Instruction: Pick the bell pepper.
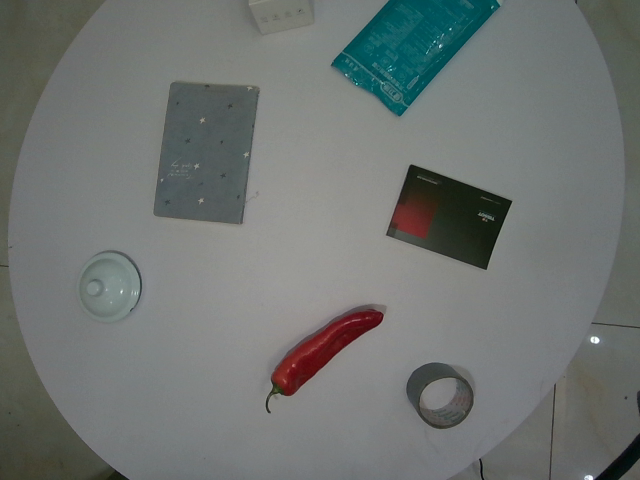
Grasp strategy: vertical